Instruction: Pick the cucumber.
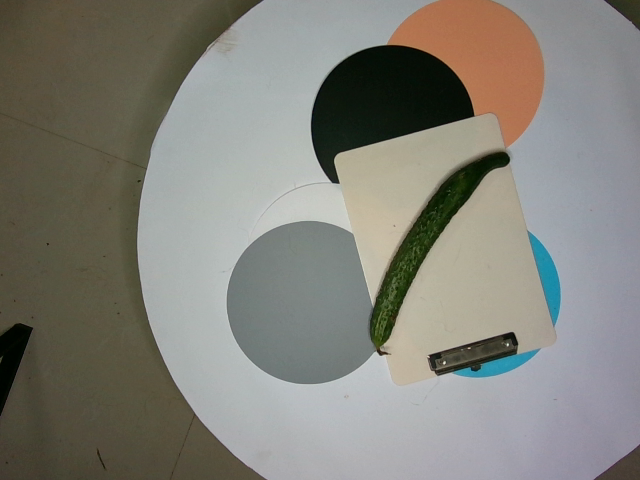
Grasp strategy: vertical